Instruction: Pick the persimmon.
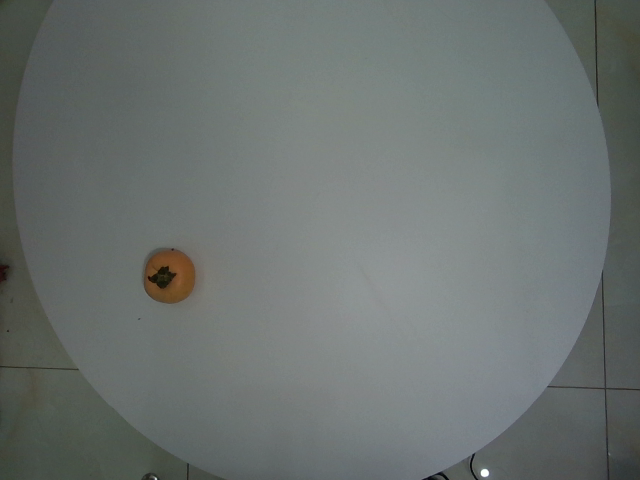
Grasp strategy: vertical